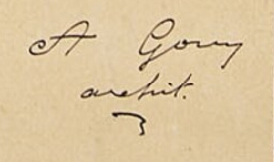
Signature of: antoine goüy